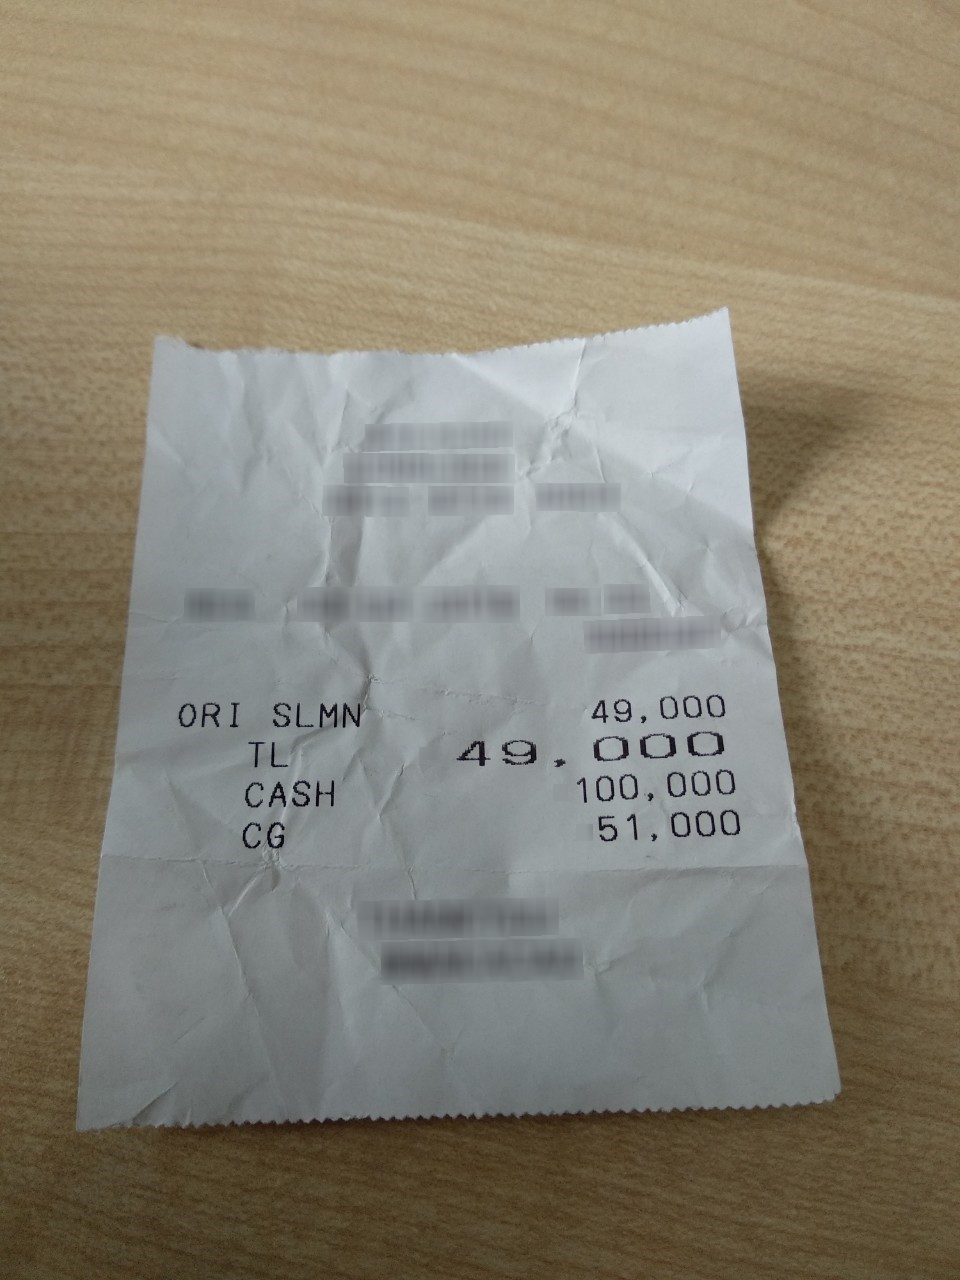
Number of items: 2
Total: 49,000
OCR text regions:
text: ORI
text: SLMN
text: 49,000
text: TL
text: 49,000
text: CASH
text: 100,000
text: CG
text: 51,000